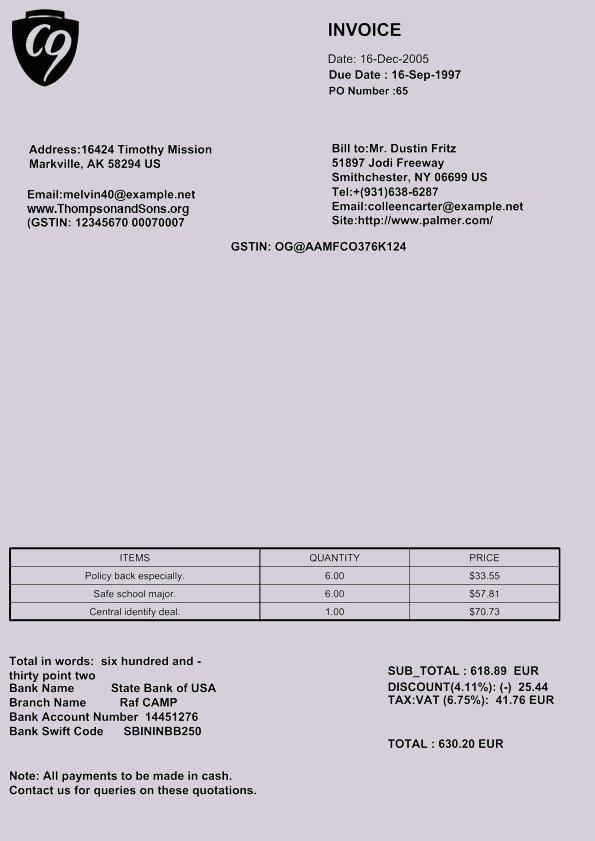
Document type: Invoice